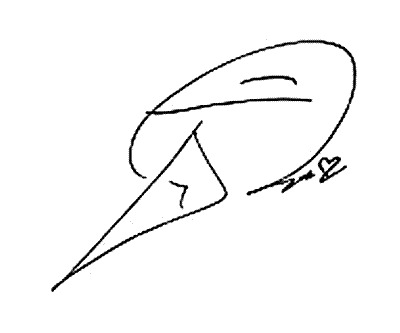
Signature of: rosa lópez